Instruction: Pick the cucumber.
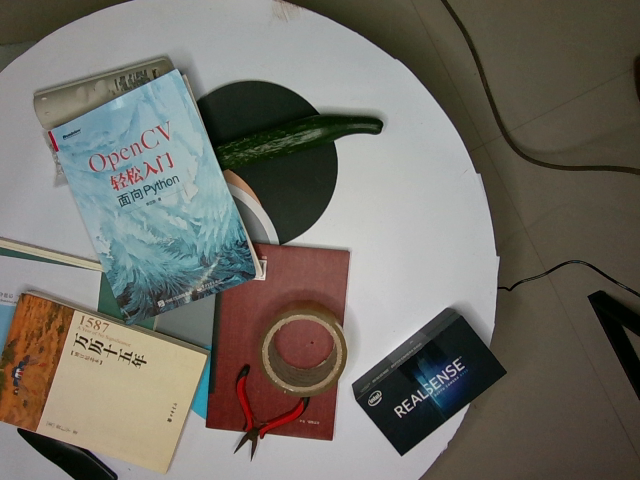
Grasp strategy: vertical